Question: What is the property identification or parcel number listed?
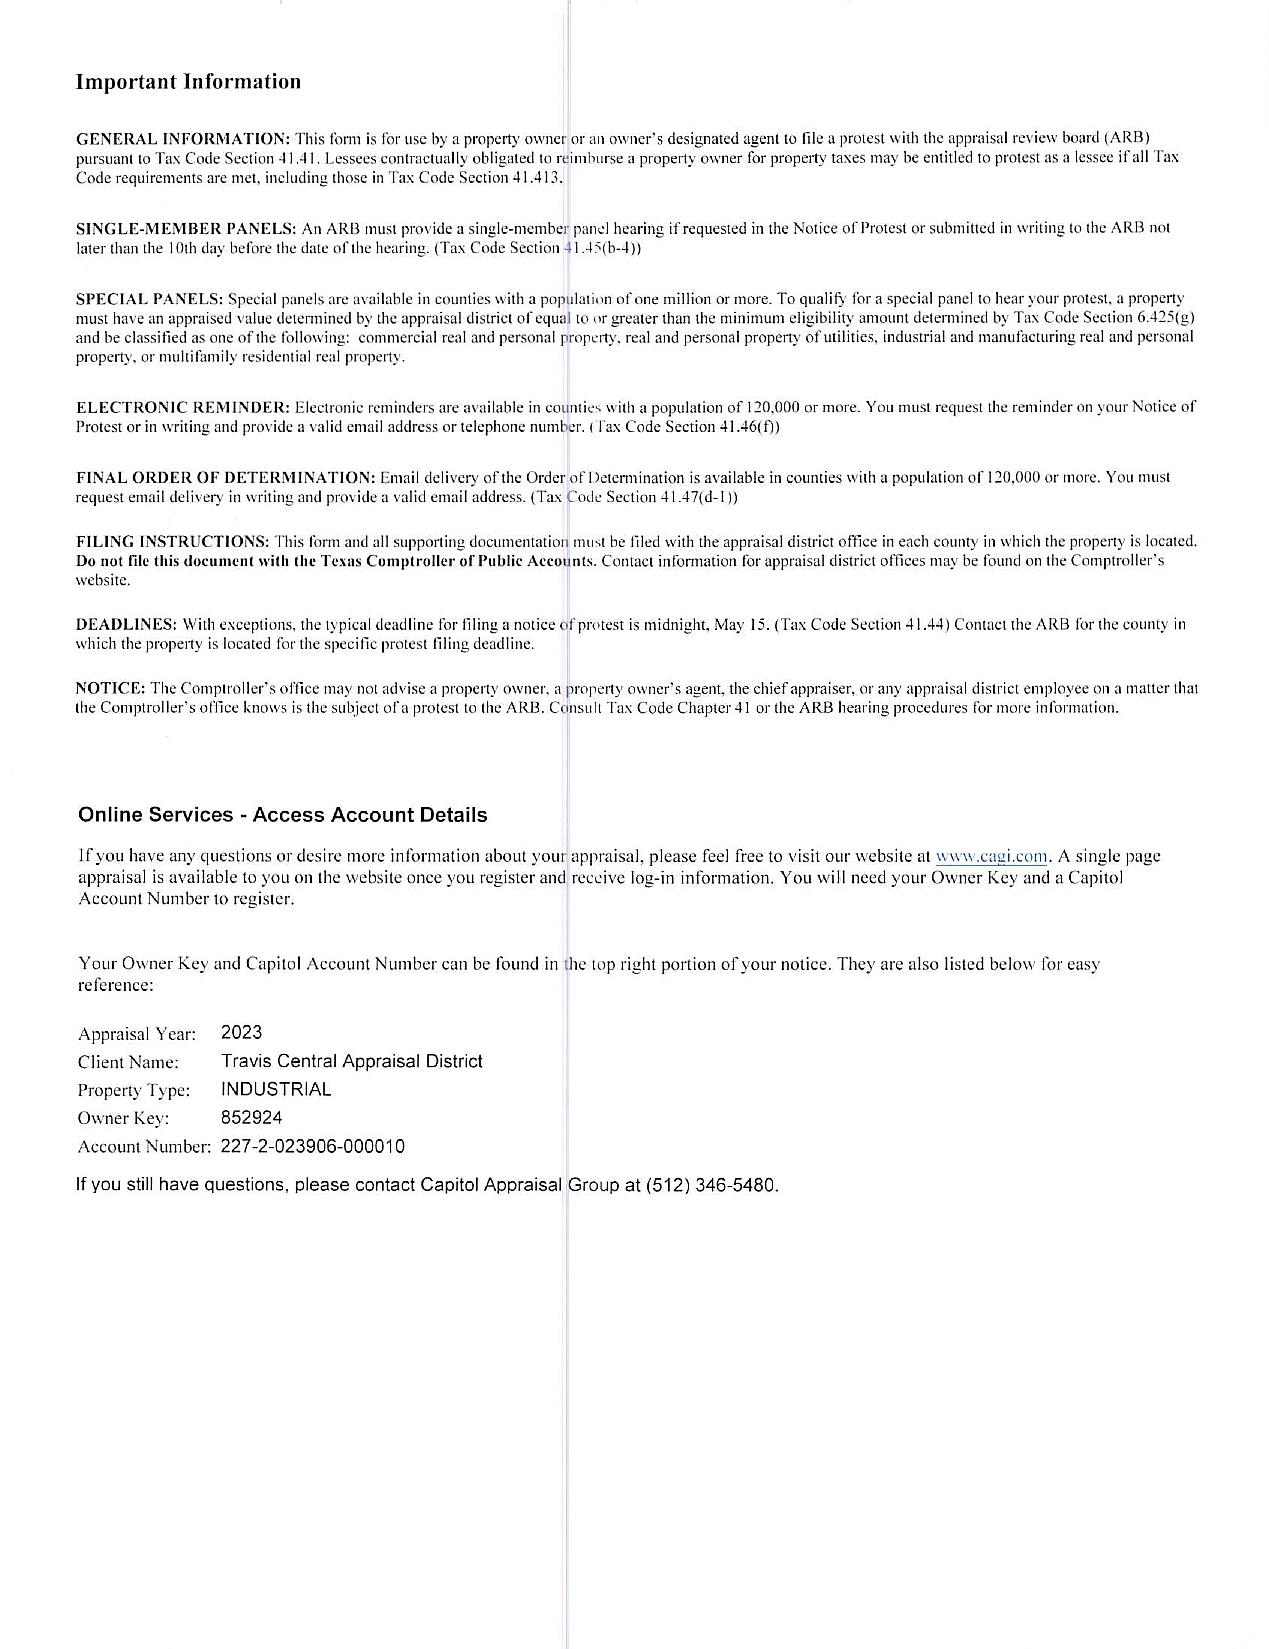
Answer: "852824"